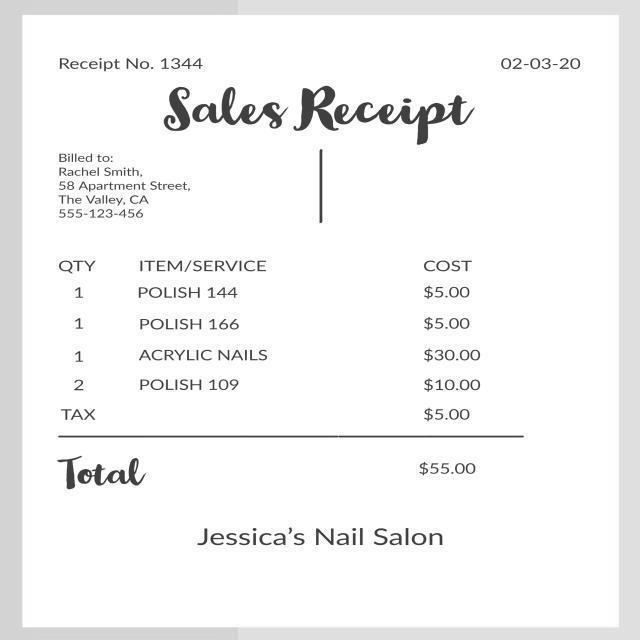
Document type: Invoice